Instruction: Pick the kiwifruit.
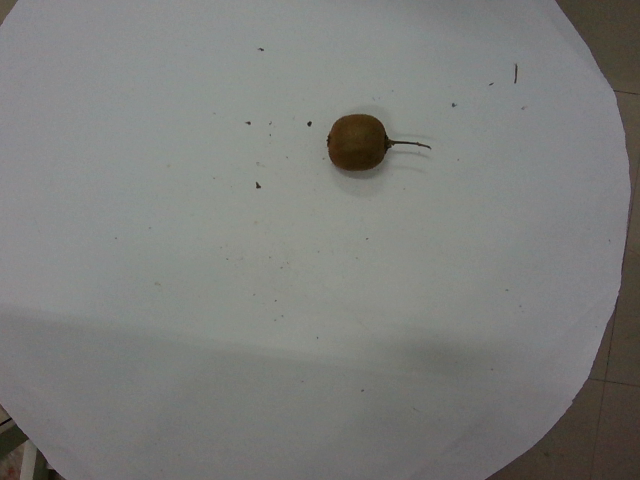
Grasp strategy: vertical